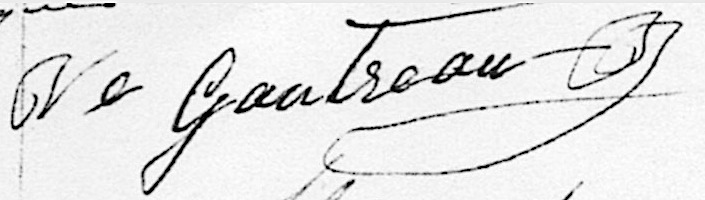
Signature of: victor étienne gautreau